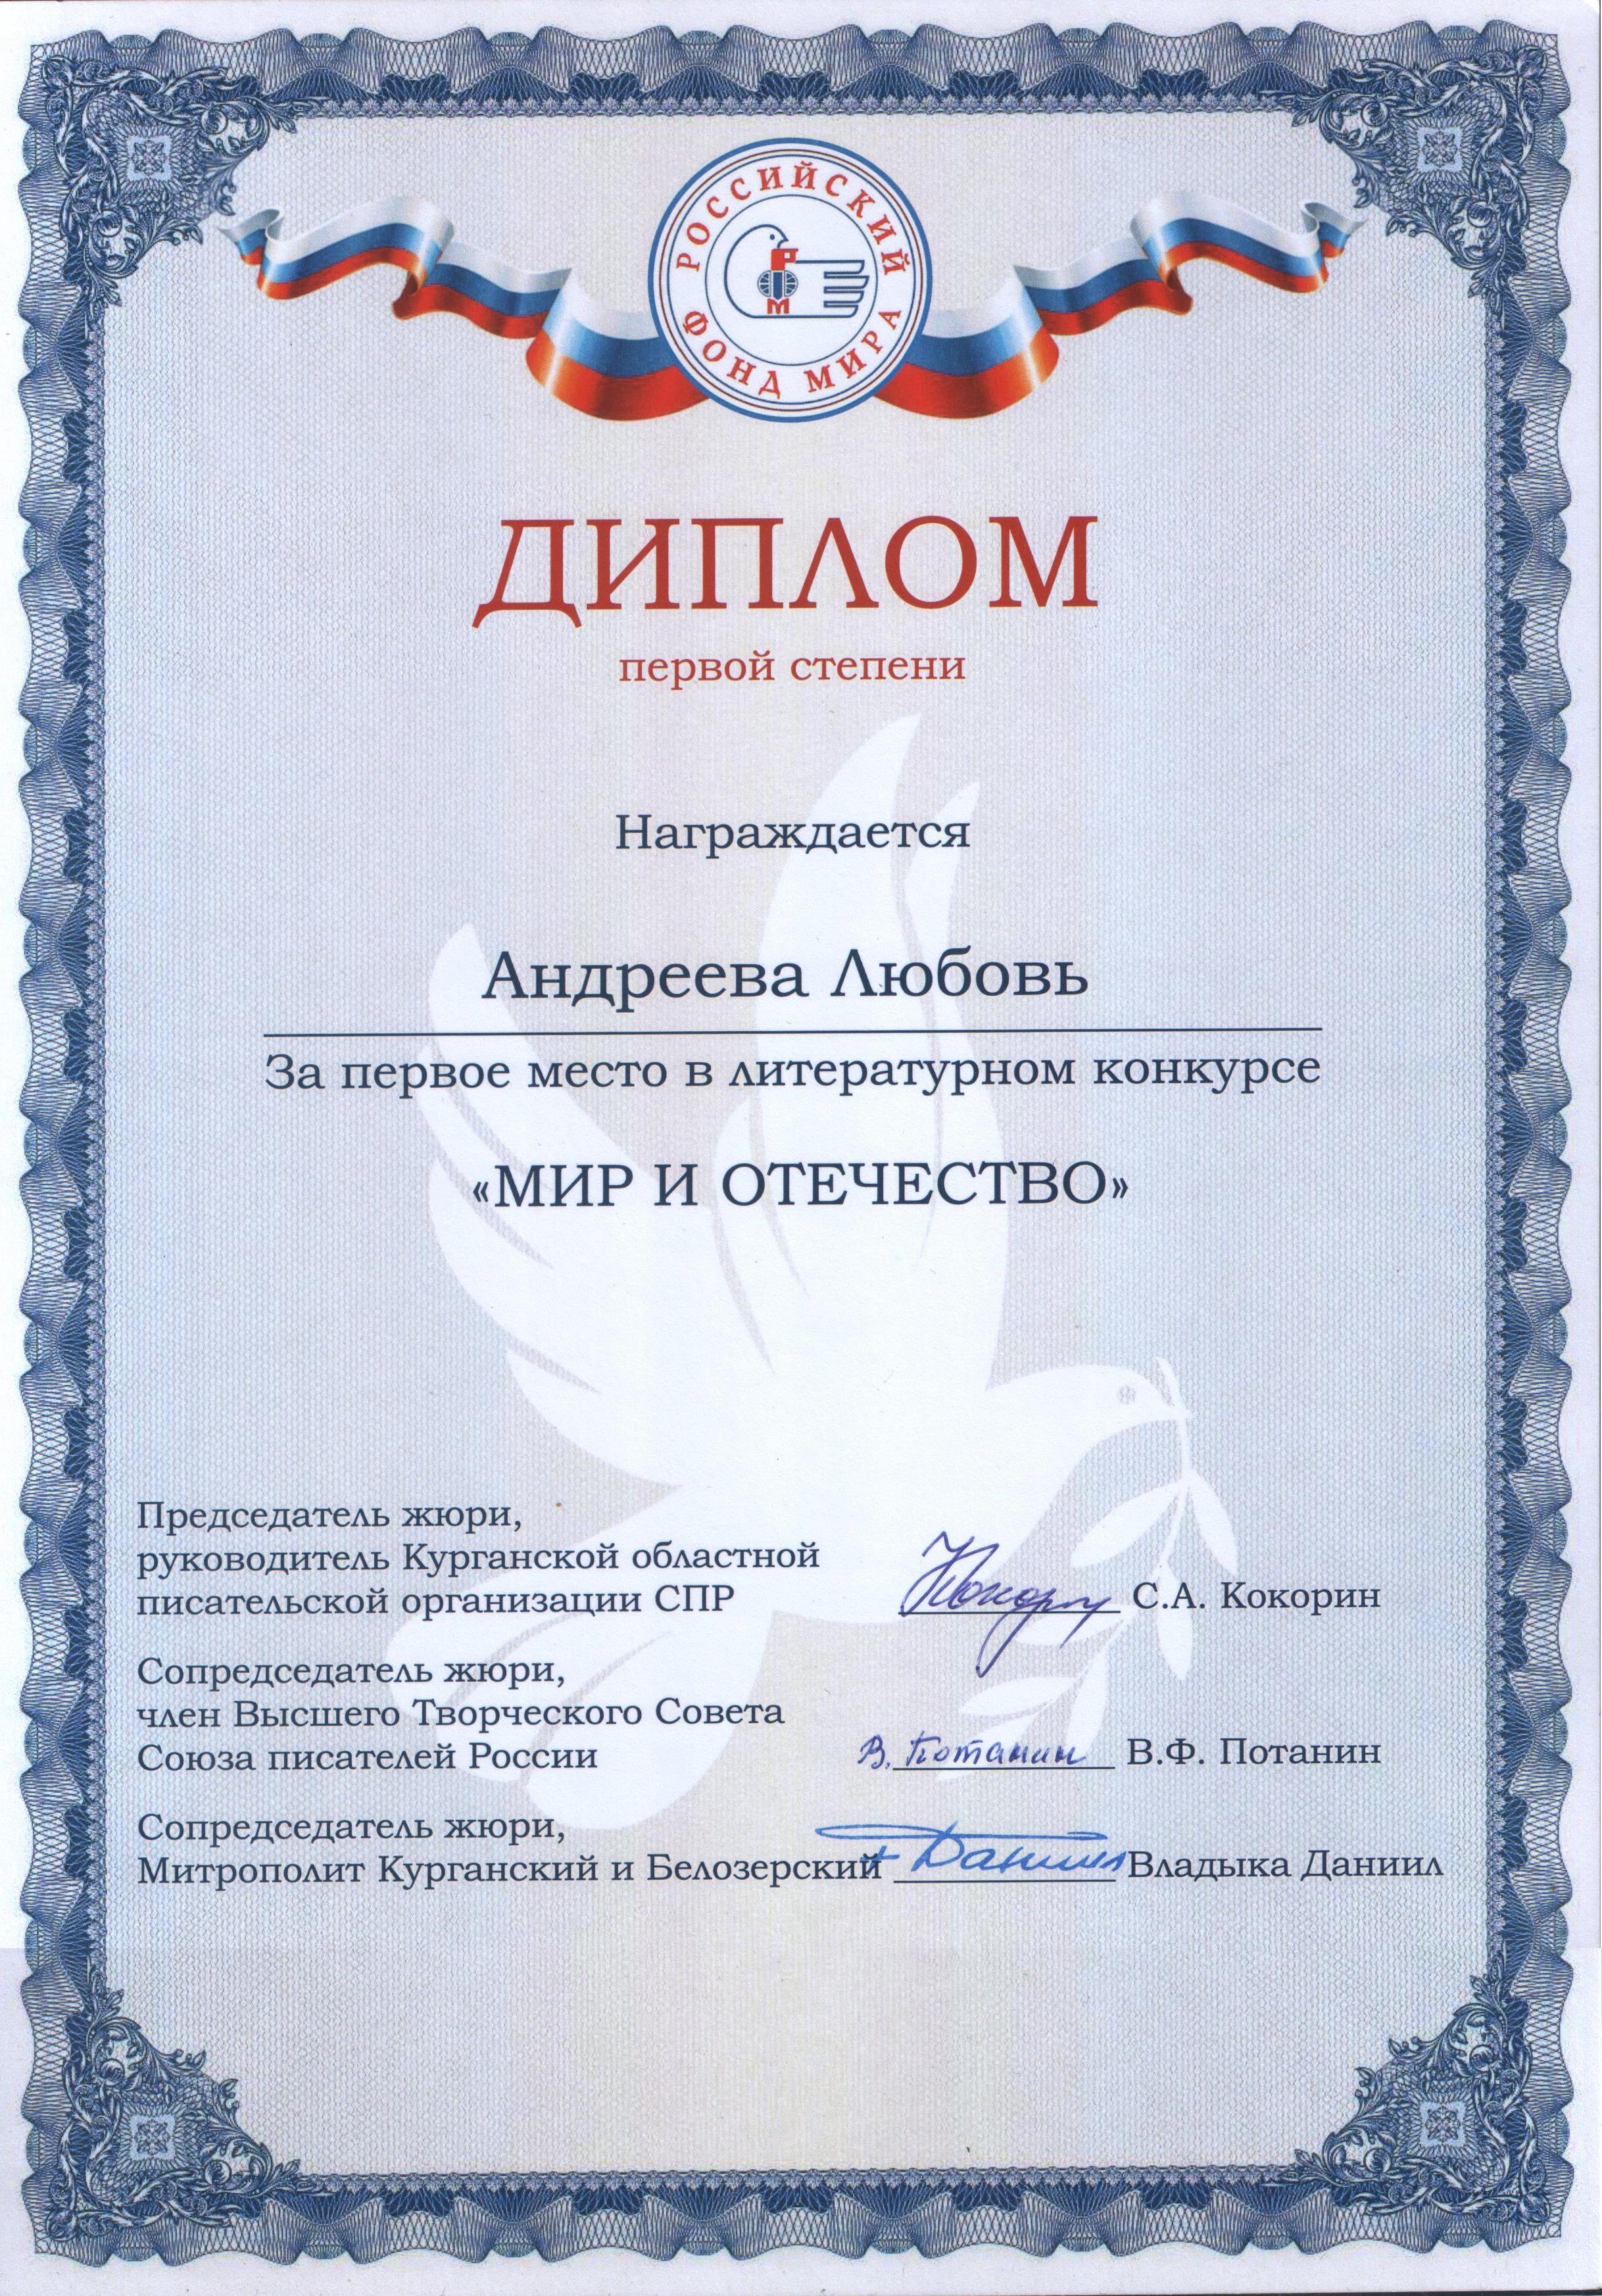
Signature of: viktor potanin